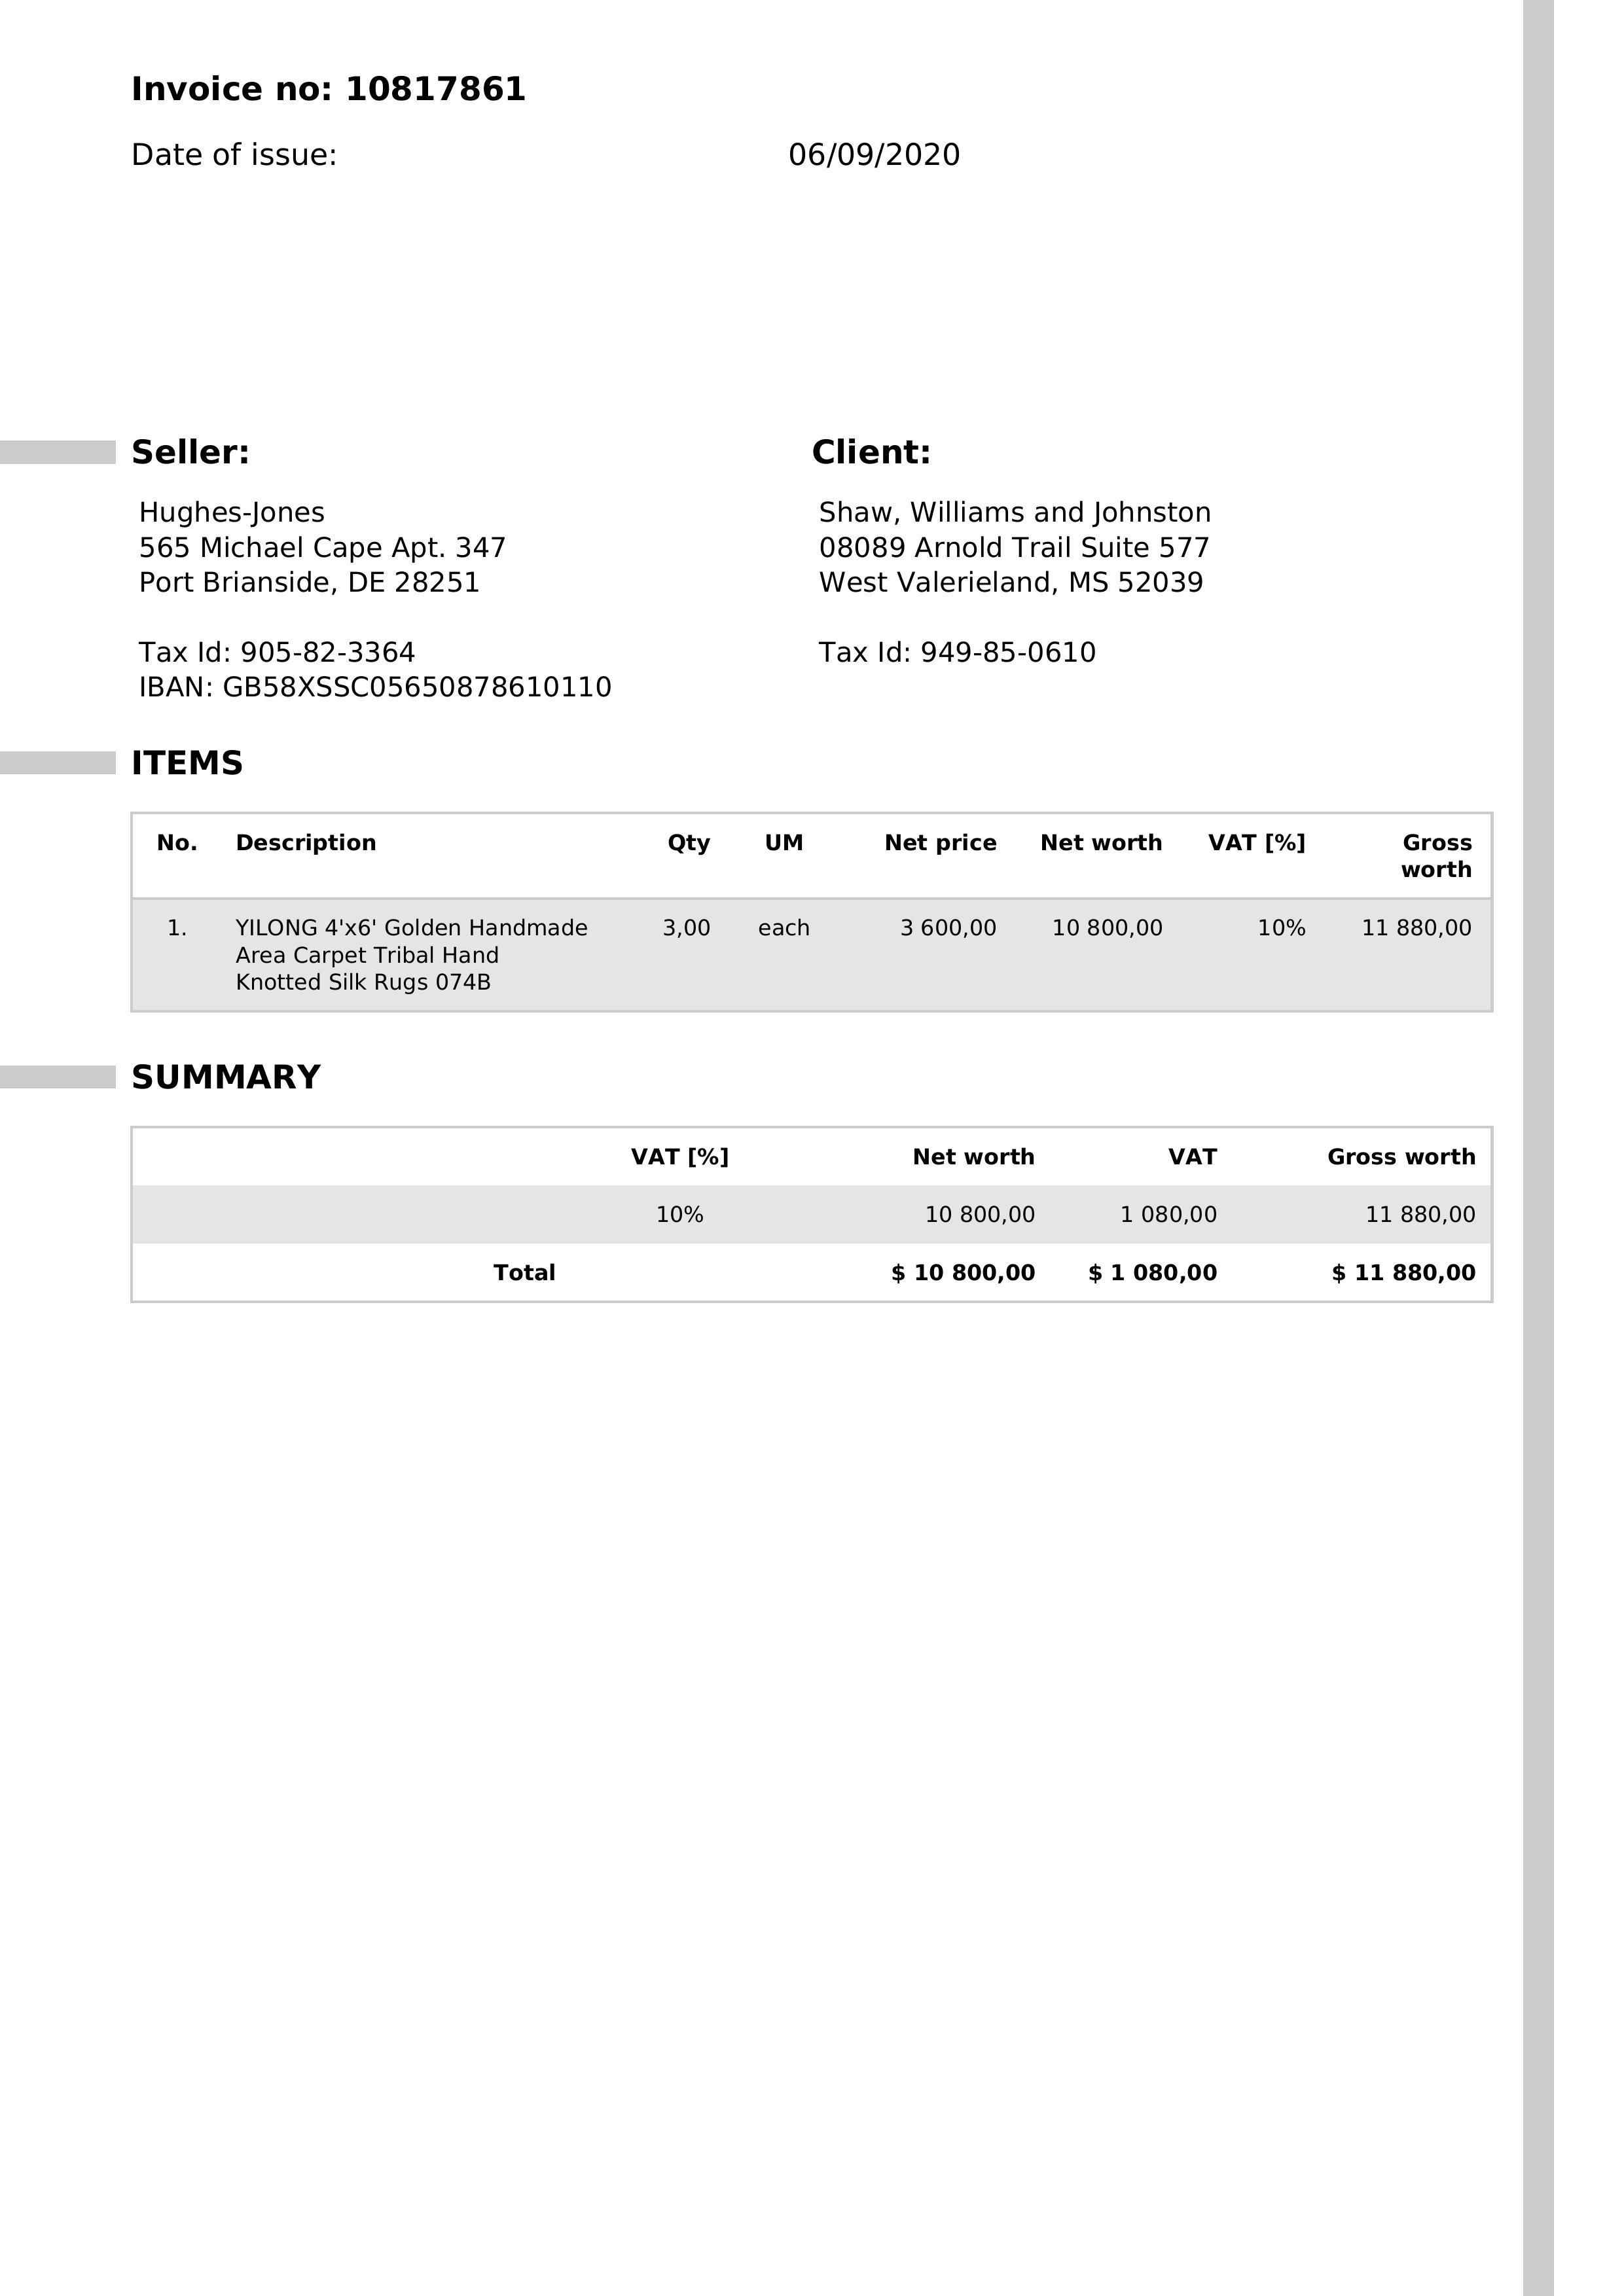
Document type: Invoice